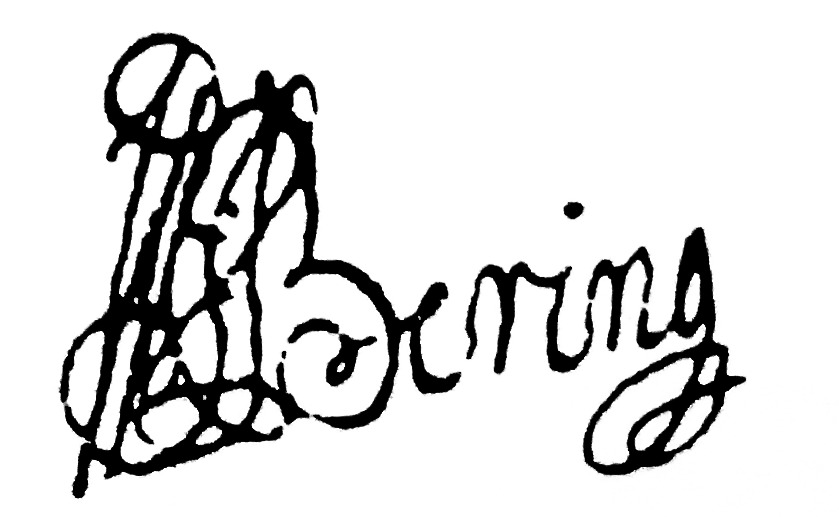
Signature of: vitus bering